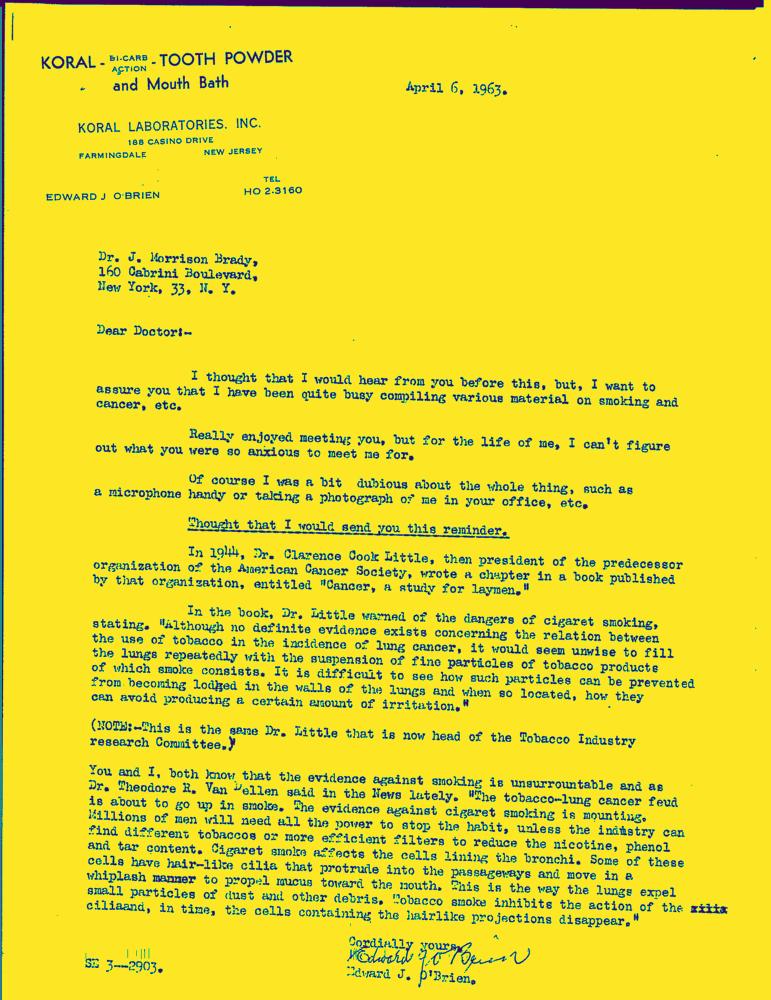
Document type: Letter-Doc